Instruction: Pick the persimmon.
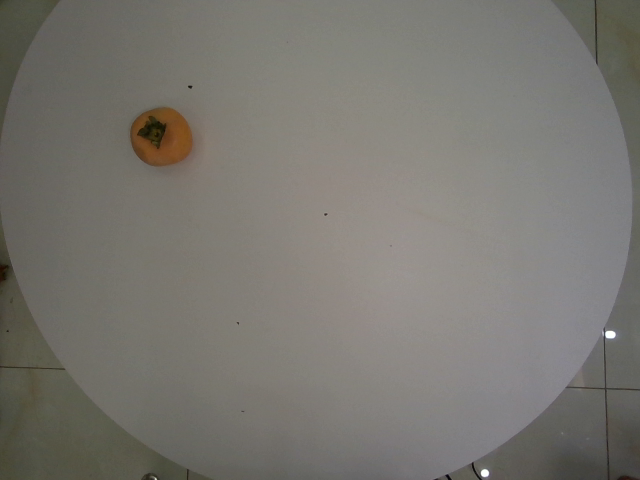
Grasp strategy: vertical